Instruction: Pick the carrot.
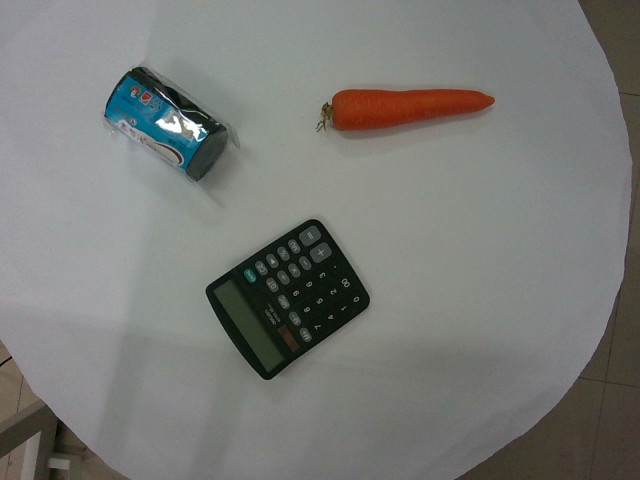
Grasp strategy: vertical